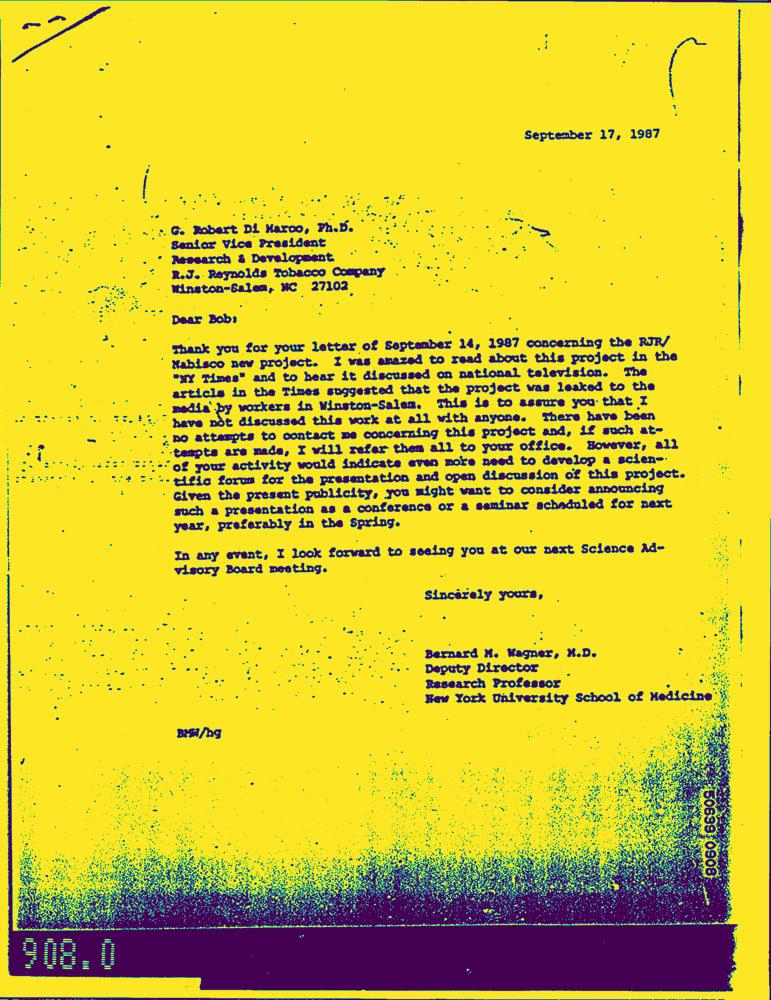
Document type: Letter-Doc